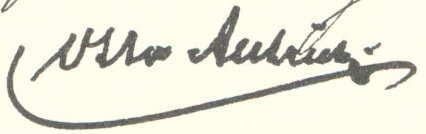
Signature of: otto antrick